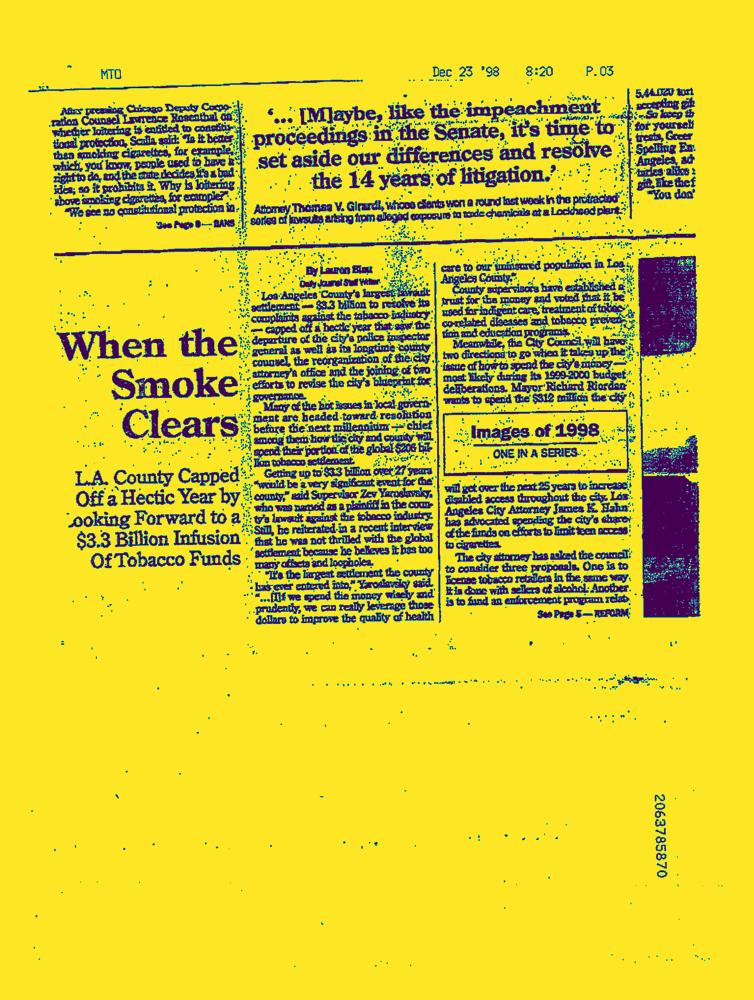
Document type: News-Article